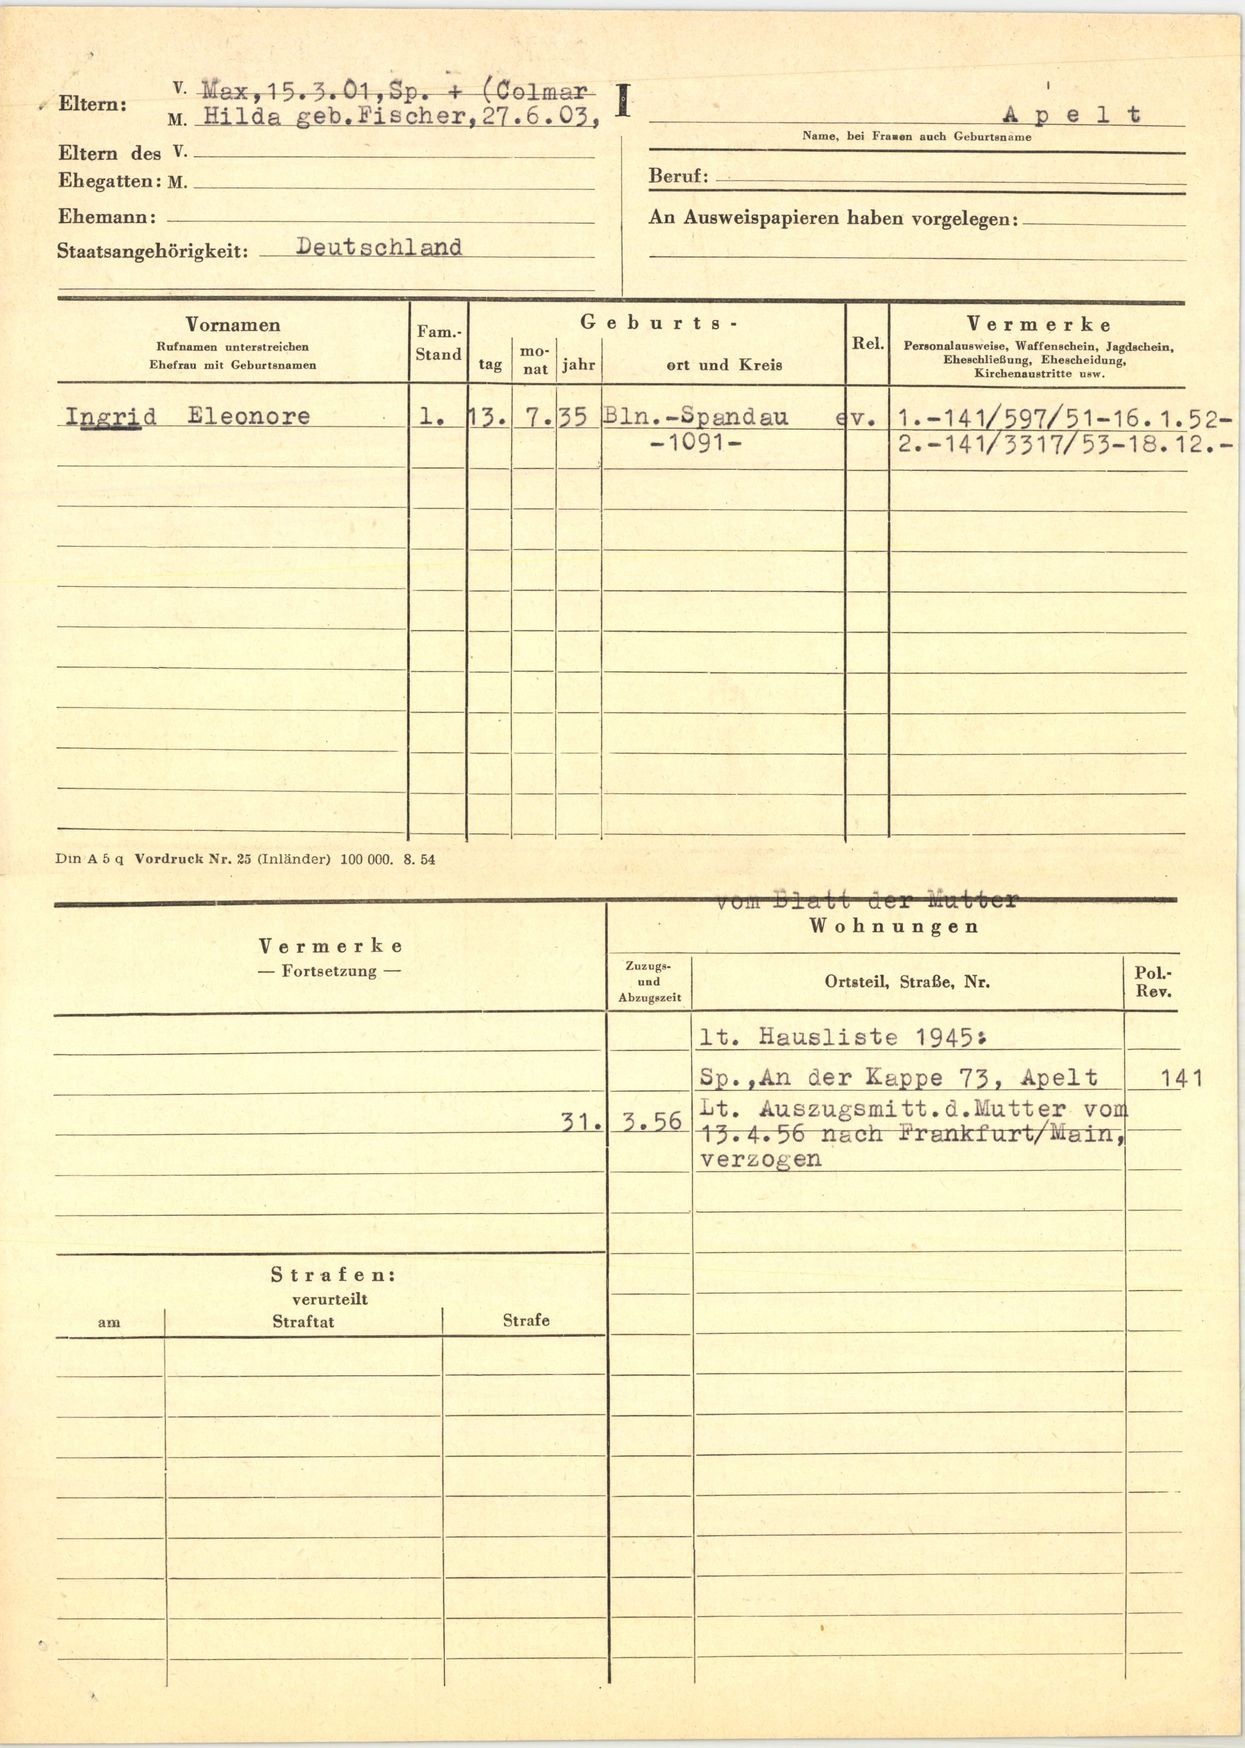
Apelt